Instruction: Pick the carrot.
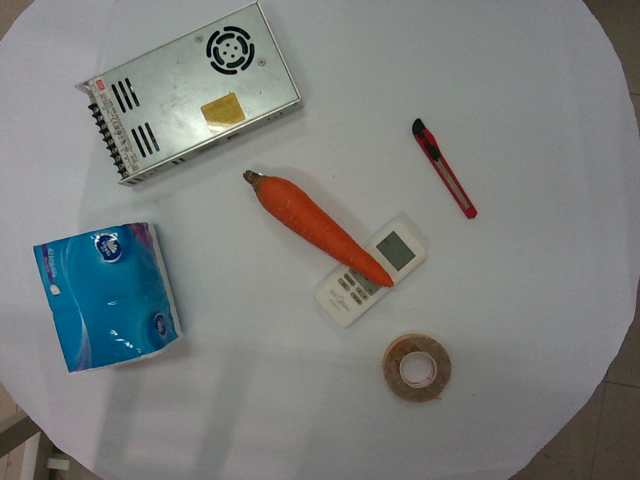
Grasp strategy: vertical